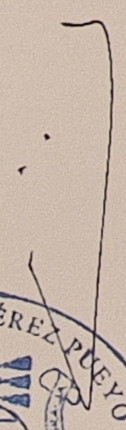
Signature of: ángel javier pérez pueyo